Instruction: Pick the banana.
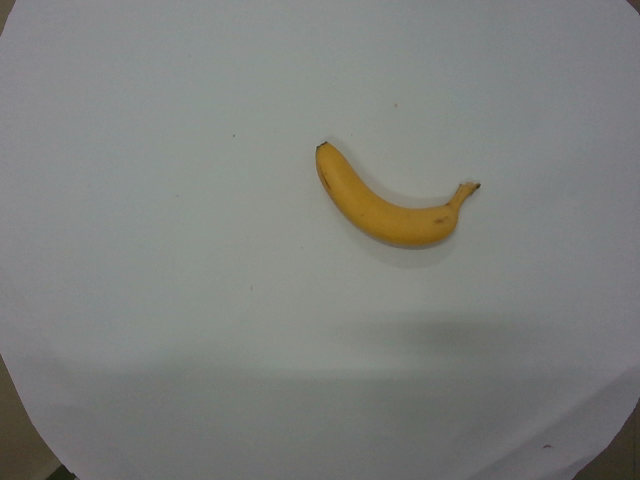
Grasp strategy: vertical